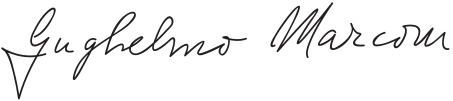
Signature of: guglielmo marconi